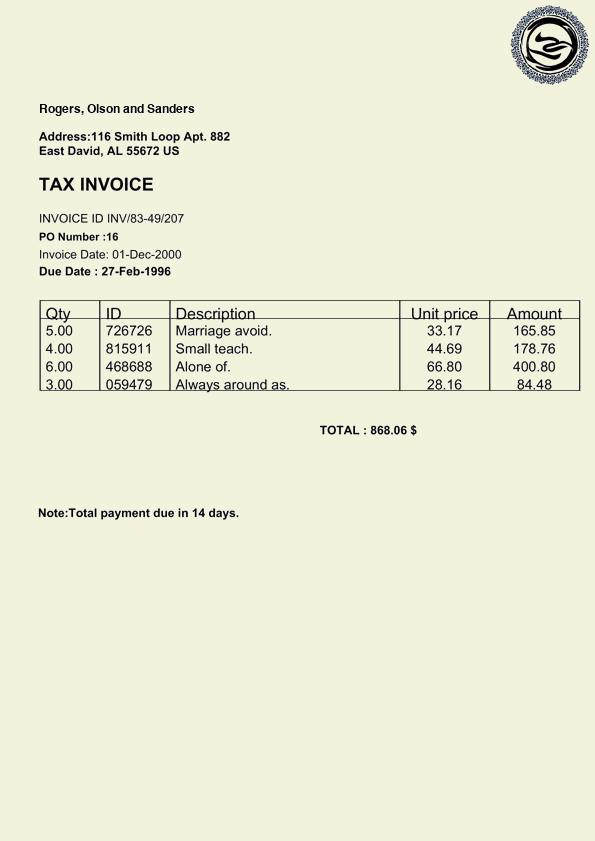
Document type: Invoice